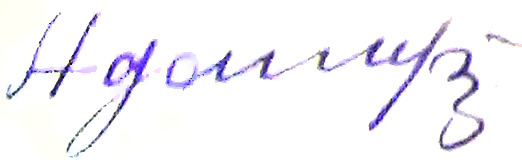
Signature of: ahafiia adamchuk